Question: How is the history relevant to the case?
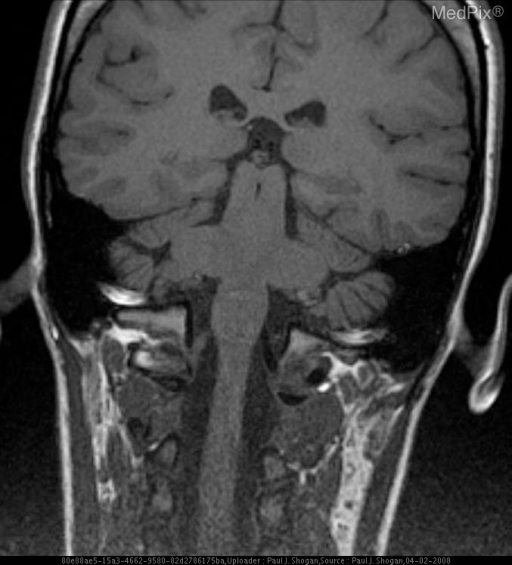
Answer: The patient's history of 28 y.o. woman, four months postpartum, with onset of neck pain, severe vertigo associated with severe vomiting, anesthesia of the right hemi-facial region and loss of sensation in the region of the left upper and lower extremities immediately following cervical chiropractic manipulation.  The patient was unsuccessfully treated for vertigo associated with Meniere’s disease. The patient underwent a second cervical chiropractic treatment 15 days later, and presented with recurrent severe vertigo and associated hemi-anesthesia and difficulty phonating.  Imaging was obtained one month following the initial chiropractic treatment is key in understanding the case.